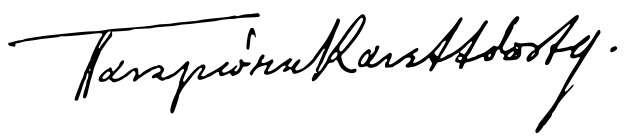
Signature of: panagiotis kanellopoulos